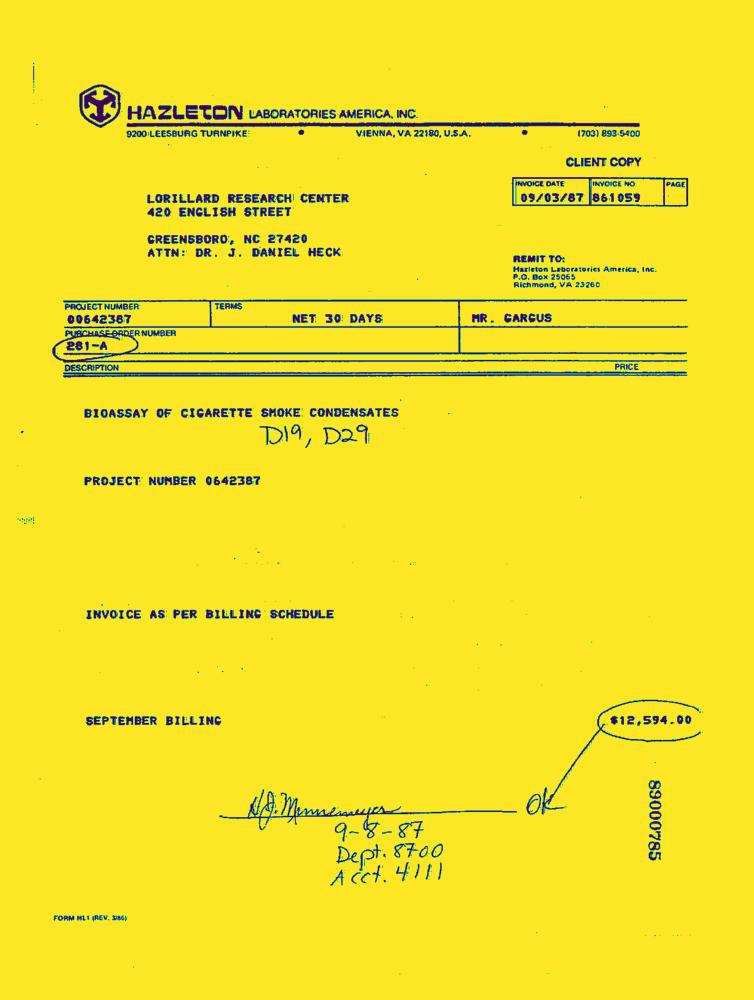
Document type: Invoice-Doc